Patient: Female, age 65
A 65-year-old Chinese female patient presented a gradually increased mass (4x3 cm) in the left thigh and three separated black skin lesions (1x1 cm or less) on the left foot in December 2015. The resection of the mass in the left thigh and the largest skin lesion on the left foot was performed on December 4, 2015. The pathological exploration showed malignant melanoma with necrosis but no nerve or vascular invasion. The chest computed tomography (CT) scan (Figure 1A) showed a shadow at the posterior segment of the right upper lobe of the lung. However, neither respiratory nor systemic symptoms, such as cough, weight loss, fever, and night sweats, were observed. For the first-line treatment, high-dose IL-2 was the preferred treatment, as is the case for medically fit metastatic melanoma patients for >20 years. Thus, IL-2 was administered to the patient at a dose of 64,000 IU/kg, qd, on days 1-10, repeated every 14 days for 6 cycles. However, a node in the left thigh around the surgical margin (1.5x1.5 cm) and two new lymph nodes in the left groin (2x1 cm) were observed, indicating progressive disease. Another chest CT scan (Figure 1B), performed in March 2016, suggested a slightly reduced lesion of the right lobe of the lung.
Then, the patient initiated pembrolizumab treatment at a dose of 2 mg/kg every 3 weeks since June 2016. After 3 cycles of immunotherapy, all the nodes contracted remarkably. Nevertheless, the patient developed fatigue and dry mouth and skin, raising suspicion of Sjogren's syndrome with a positive concentration of the autoimmune antibody RO52 in the peripheral blood test. Thus, the administration of pembrolizumab at 2 mg/kg was continued at every 4 weeks for another 7 cycles until January 2017. The patient responded to pembrolizumab, and the nodes in the left thigh or groin, except for two black skin lesions at the bottom of left foot (decreasing in size from 0.5x0.3 to 0.2x0.1 cm), disappeared, as evaluated by ultrasonic scan in October 2016; however, tolerant oral ulcer, fatigue, and vitiligo were observed.
In February 2017, the patient presented about 10 mL of bloody sputum daily for a week without cough, night sweats, fever, or weight loss. The chest CT (Figure 1C) showed the increased size of the lesion in the right upper lobe without lymphadenopathy or pleural effusion. BALF was collected, and transbronchial lung biopsy was performed. Unconcentrated BALF was tested positive for GeneXpert Mycobacterium tuberculosis (MTB)/RIF with low semi-quantitative value. Additionally, mutations in rpoB gene that confer rifampicin resistance were not detected. The liquid culture and drug sensitivity test for BALF indicated MTB to be drug sensitive. Both examinations confirmed the diagnosis of active pulmonary TB. The transbronchial lung biopsy specimen showed a large amount of caseous necrosis (Figure 2A and B) with mediate lymphocyte infiltrate but few acid-fast bacilli. The number of CD4 and CD8 in the peripheral blood was significantly higher than the normal range (1,544/microL and 712/microL, respectively). Consequently, immunotherapy was paused and anti-TB drugs of isoniazid 0.3, qd, rifampin 0.45, qd, pyrazinamide 1.0, qd, and ethambutol 0.75, qd (HRZE) were administered according to the body weight. Bloody sputum ceased with anti-TB treatment 1-week posttreatment and the sputum culture for MTB was negative after 4 weeks. However, the patient complained of nausea and vomiting during the anti-TB treatment since week 4, and the liver function test showed the abnormal level of alanine aminotransferase 240 U/L, aspartate aminotransferase 277 U/L, and total bilirubin 42 micromol/L. Thus, the anti-TB treatment was suspended and liver-protecting drugs were administered. After 2 weeks, the liver function recovered and clinical symptoms improved significantly. HRZ was challenged again; however, the level of transaminases increased and isoniazid-induced fever was observed. Considering the negative sputum culture and side effects of HRZ, the administration of isoniazid, rifampin, and pyrazinamide was discontinued. The second-line anti-TB regimen, including streptomycin 0.75, qd, ethambutol 0.75, qd, and moxifloxacin 0.4, qd, was administered for 4 months. The chest CT scan (Figure 1D) showed that the right pulmonary lesion had shrunk significantly in April 2017. Therefore, the patient was challenged with pembrolizumab monthly for 2 more cycles with the concurrent use of three anti-TB drugs. Combination of PD-1 inhibition and anti-TB treatment kept the patient fit with normal liver function and slightly improved dry mouth. Notably, no steroids were administered throughout the treatment. Then, the patient underwent radical resection of the remaining two black skin lesions at the bottom of the left foot on July 12, 2017, and histology did not show any tumor cells indicating a complete response. Subsequently, the patient was subjected to two consolidation treatments with pembrolizumab per month (total 14 cycles). Anti-TB therapy was discontinued in August 2017. Also, she was under medical surveillance every 3-6 months, and no recurrence was detected. Finally, the patient was under follow-up until the drafting of this case report.
The study was approved by the Clinical Research Ethics Committee of Shenzhen People's Hospital, China. Written consent was obtained from the patient and her relatives for publication of the case report.
Keywords: pd-1, anti-tuberculosis treatment, checkpoint inhibitor, metastatic melanoma, pembrolizumab, pulmonary tuberculosis
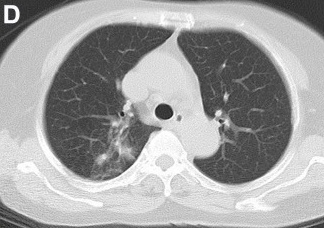
Image caption: CT image. (C) Infiltration of the right upper lobe of lung worsened after PD-1 inhibition.